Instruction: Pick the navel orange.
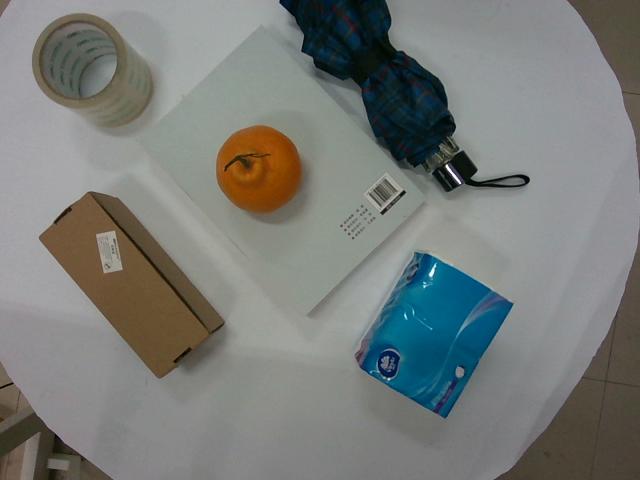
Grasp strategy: vertical